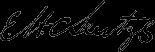
Signature of: eugene henry cozzens leutze